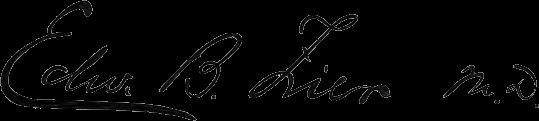
Signature of: edward b zier